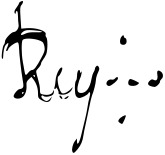
Signature of: john iv of portugal